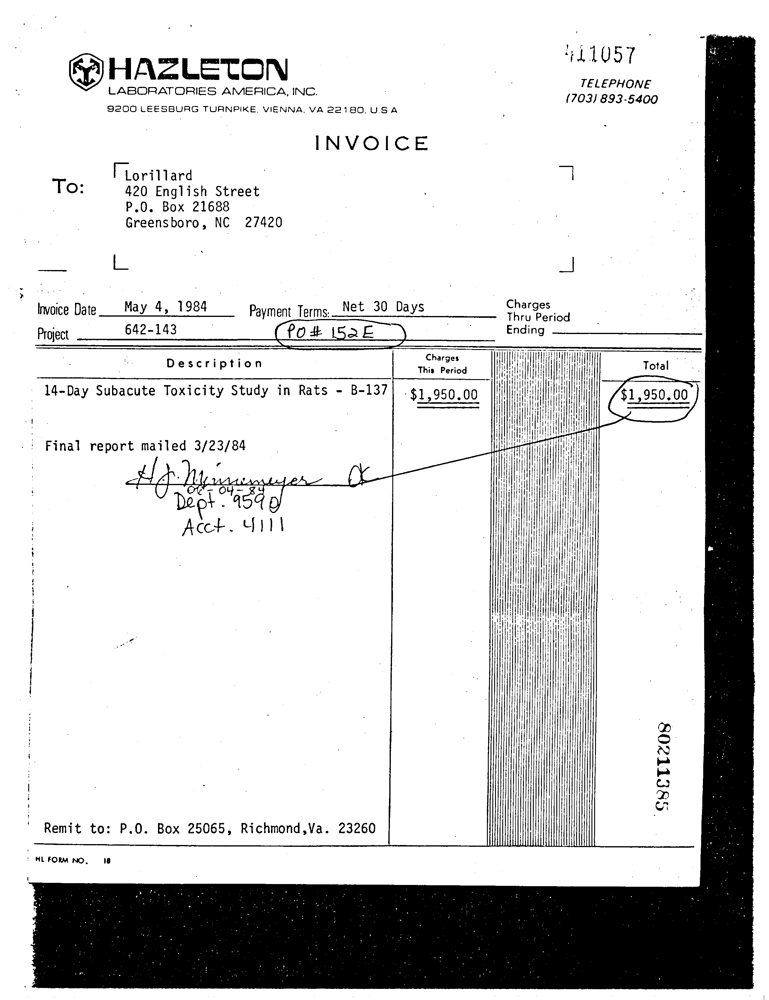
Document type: Invoice